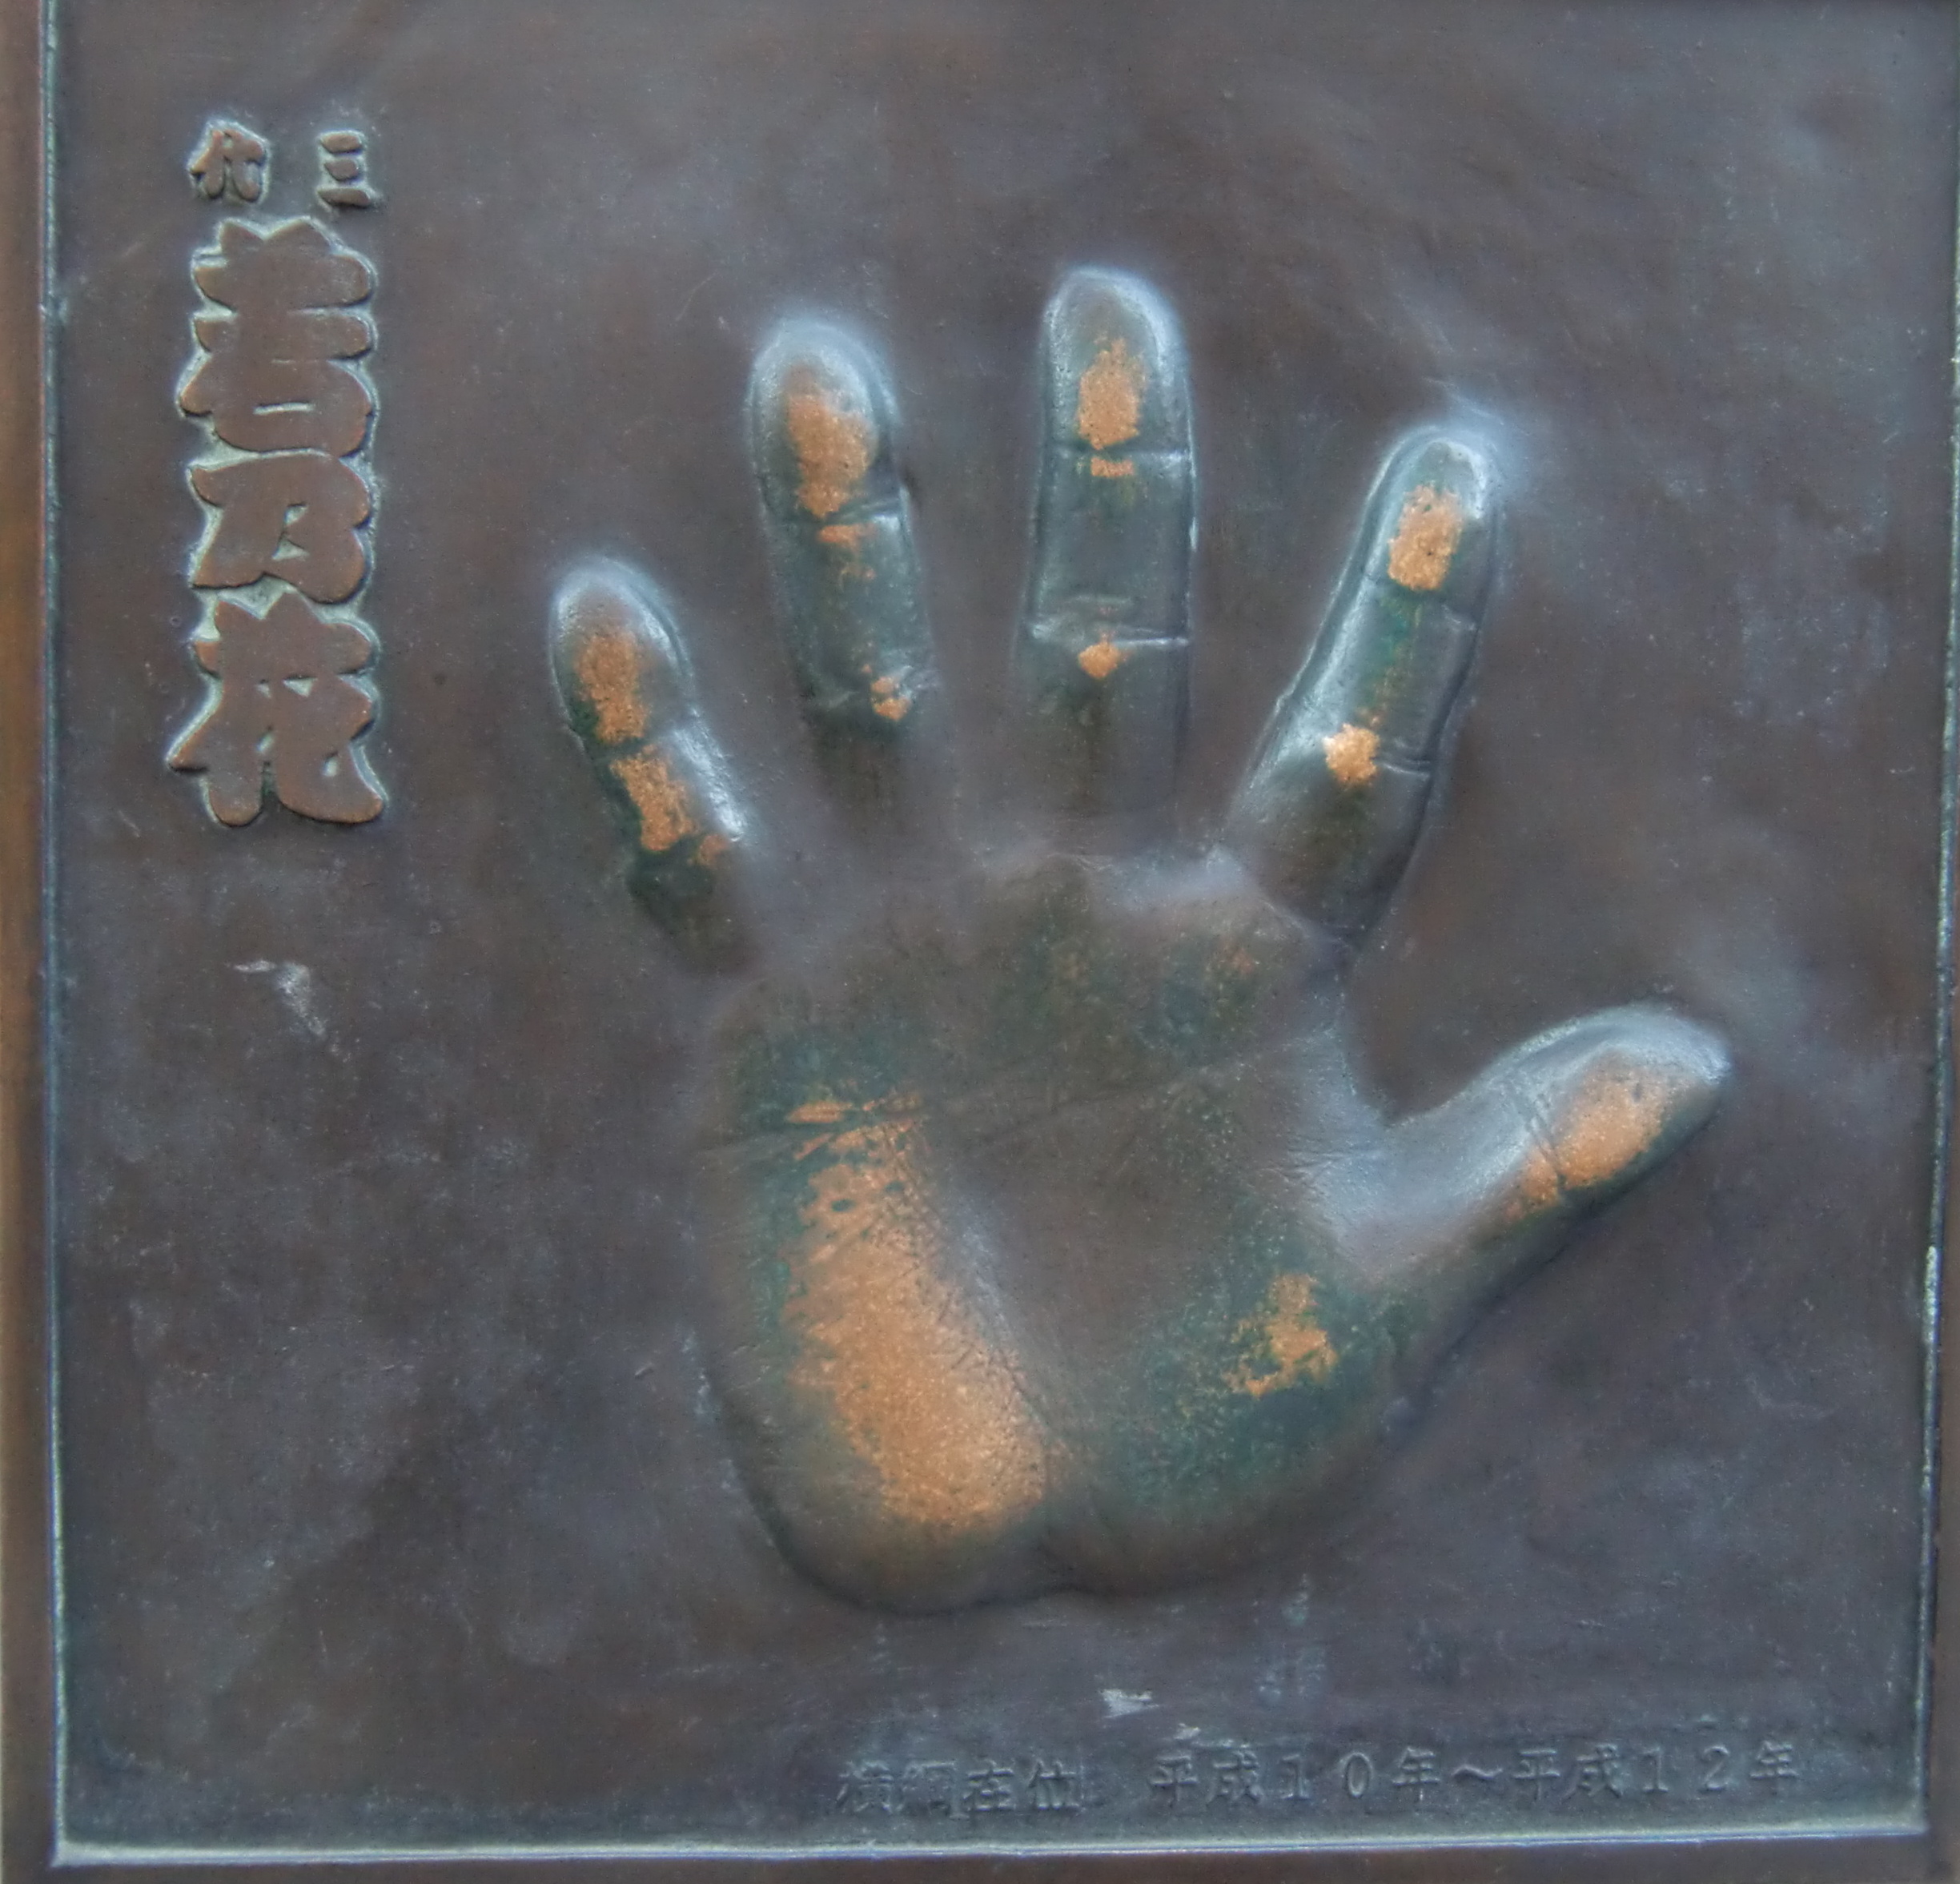
Signature of: wakanohana masaru